Question: What is the mailing or notice date provided in the document?
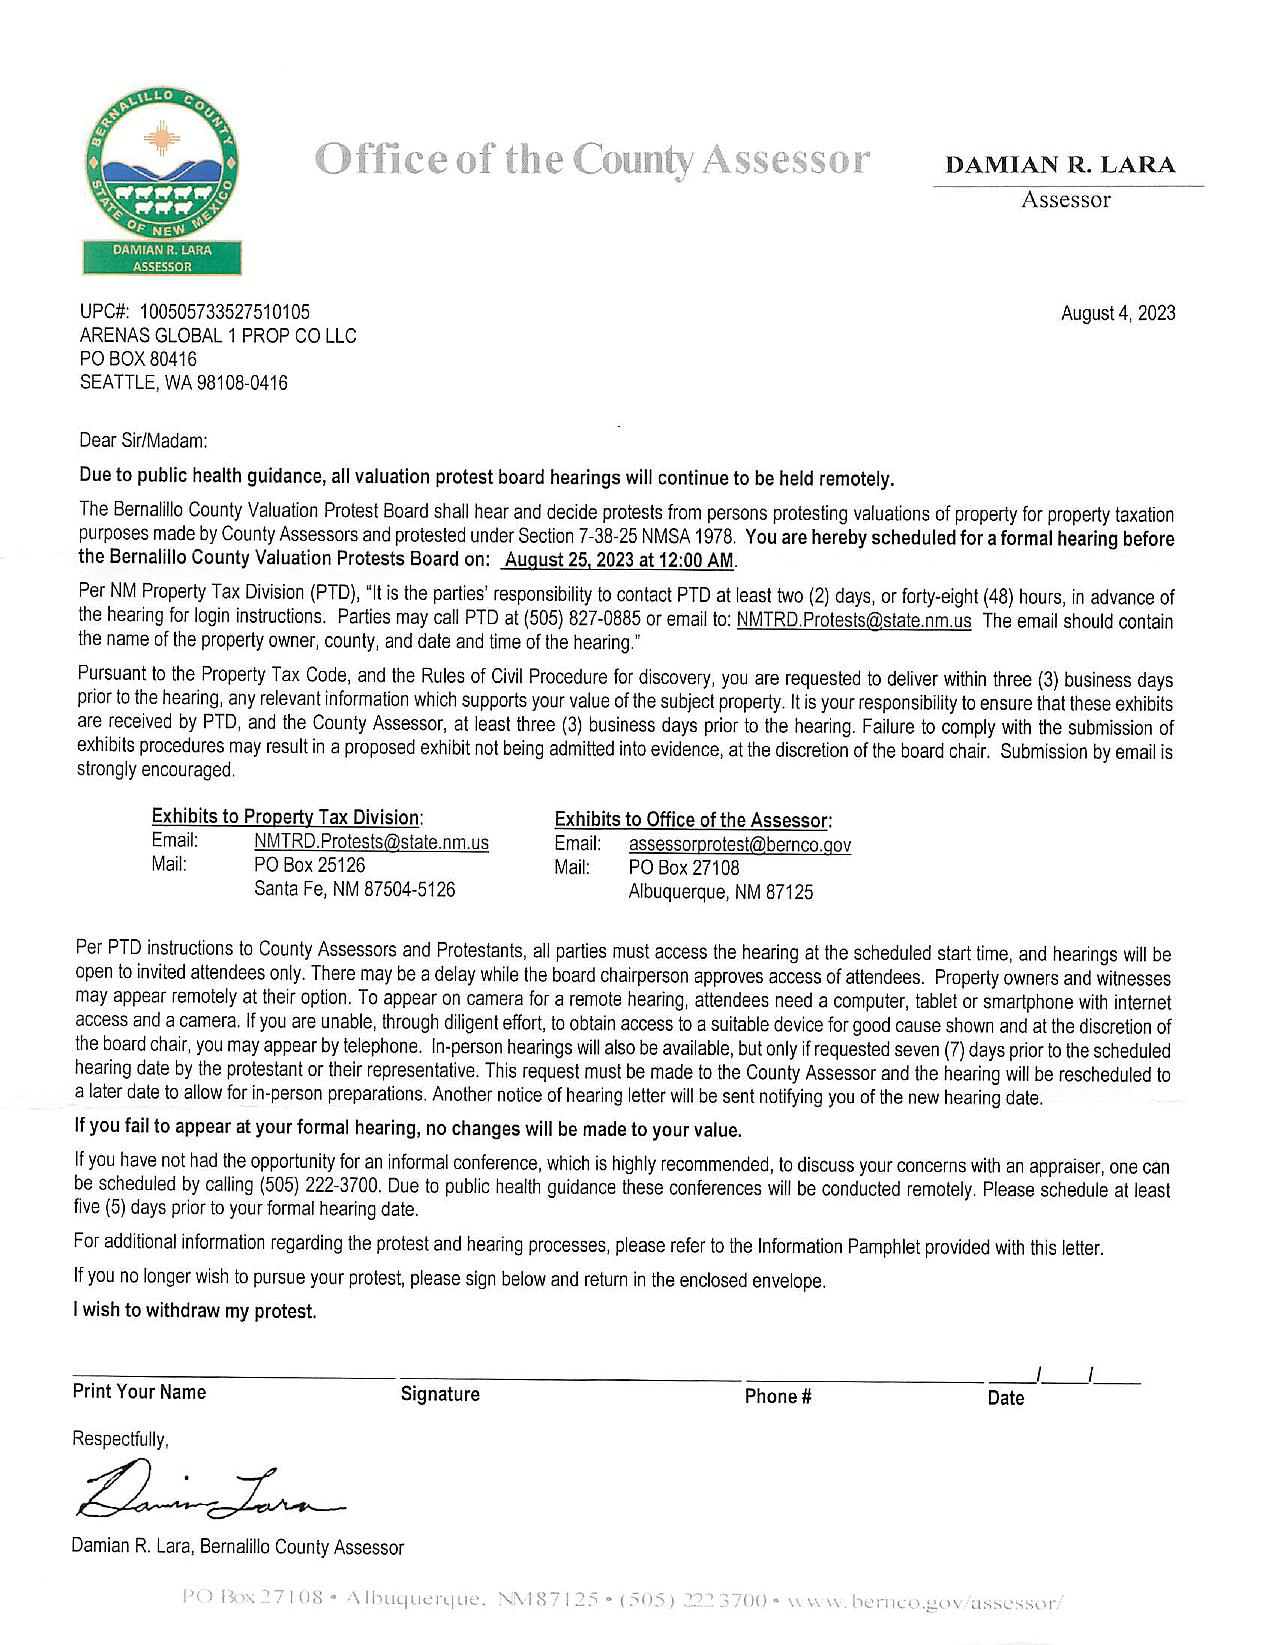
Answer: "4-Aug-23"